Question: Talk about the condition:
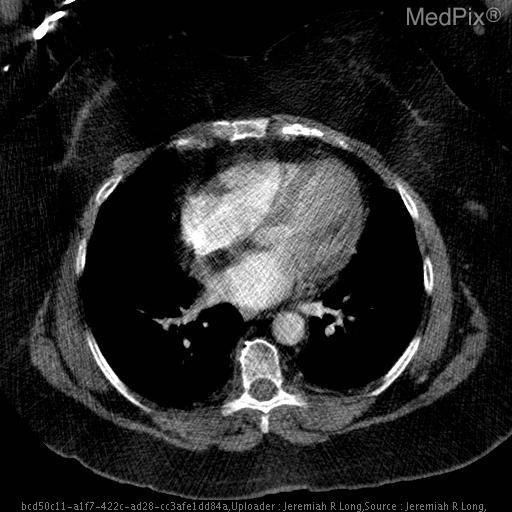
Answer: The disease is discussed as: Lipomatous hypertrophy of the interatrial septum (LHAS) is a benign process characterized by accumulation of fat within the interatrial septum.  The incidence of LHAS is 1% in autopsy series and increases with increasing age and obesity.  This lesion is of little clinical significance; patients with LHAS have slightly higher risk of supraventricular tachycardia, and several cases of hemodynamically significant SVC obstruction have been reported.  Otherwise, LHAS tends to be an incidental finding.
	At imaging, LHAS demonstrates fat attenuation and follows the signal intensity of fat on MR sequences.  Narrowing of the lesion around the fossa ovalis lends the lesion a dumbbell-shaped contour.
	The presence of fat in a cardiac mass excludes lesions such as myxomas, fibromas, and fibroelastosis.  Cardiac lipomas are uncommon lesions and tend to be subendocardial or subpericaridal in location, and generally a capsule can be found at imaging.  Cardiac liposarcomas are extremely rare, often presenting with metastases or cardiac constrictive symptoms.